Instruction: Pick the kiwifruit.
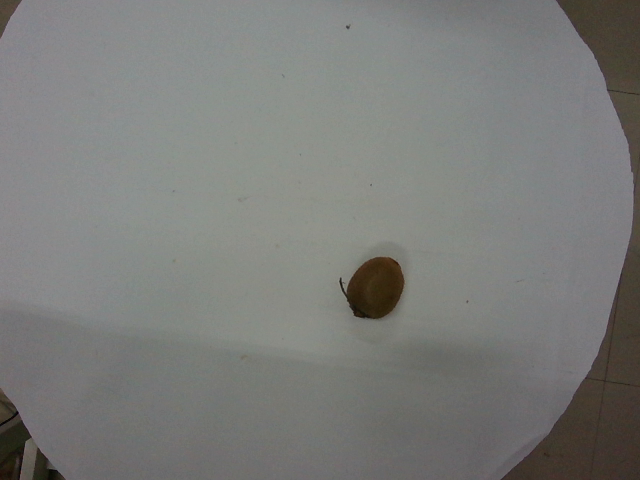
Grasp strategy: vertical